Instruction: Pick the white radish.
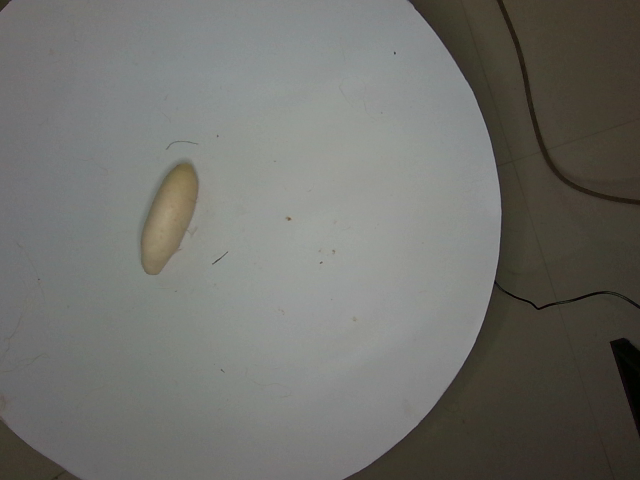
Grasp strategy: vertical